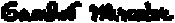
Signature of: gerardus mercator